Question: How does the patient history play a role?
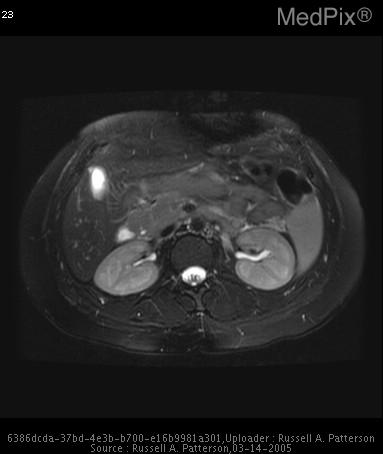
Answer: The patient's history of 24 y/o female patient with history of abdominal pain and recurrent pancreatitis presents with hepatic panel lab values suggestive of obstructive pattern. is key in understanding the case.